Question: What is the date of the hearing as scheduled in the document?
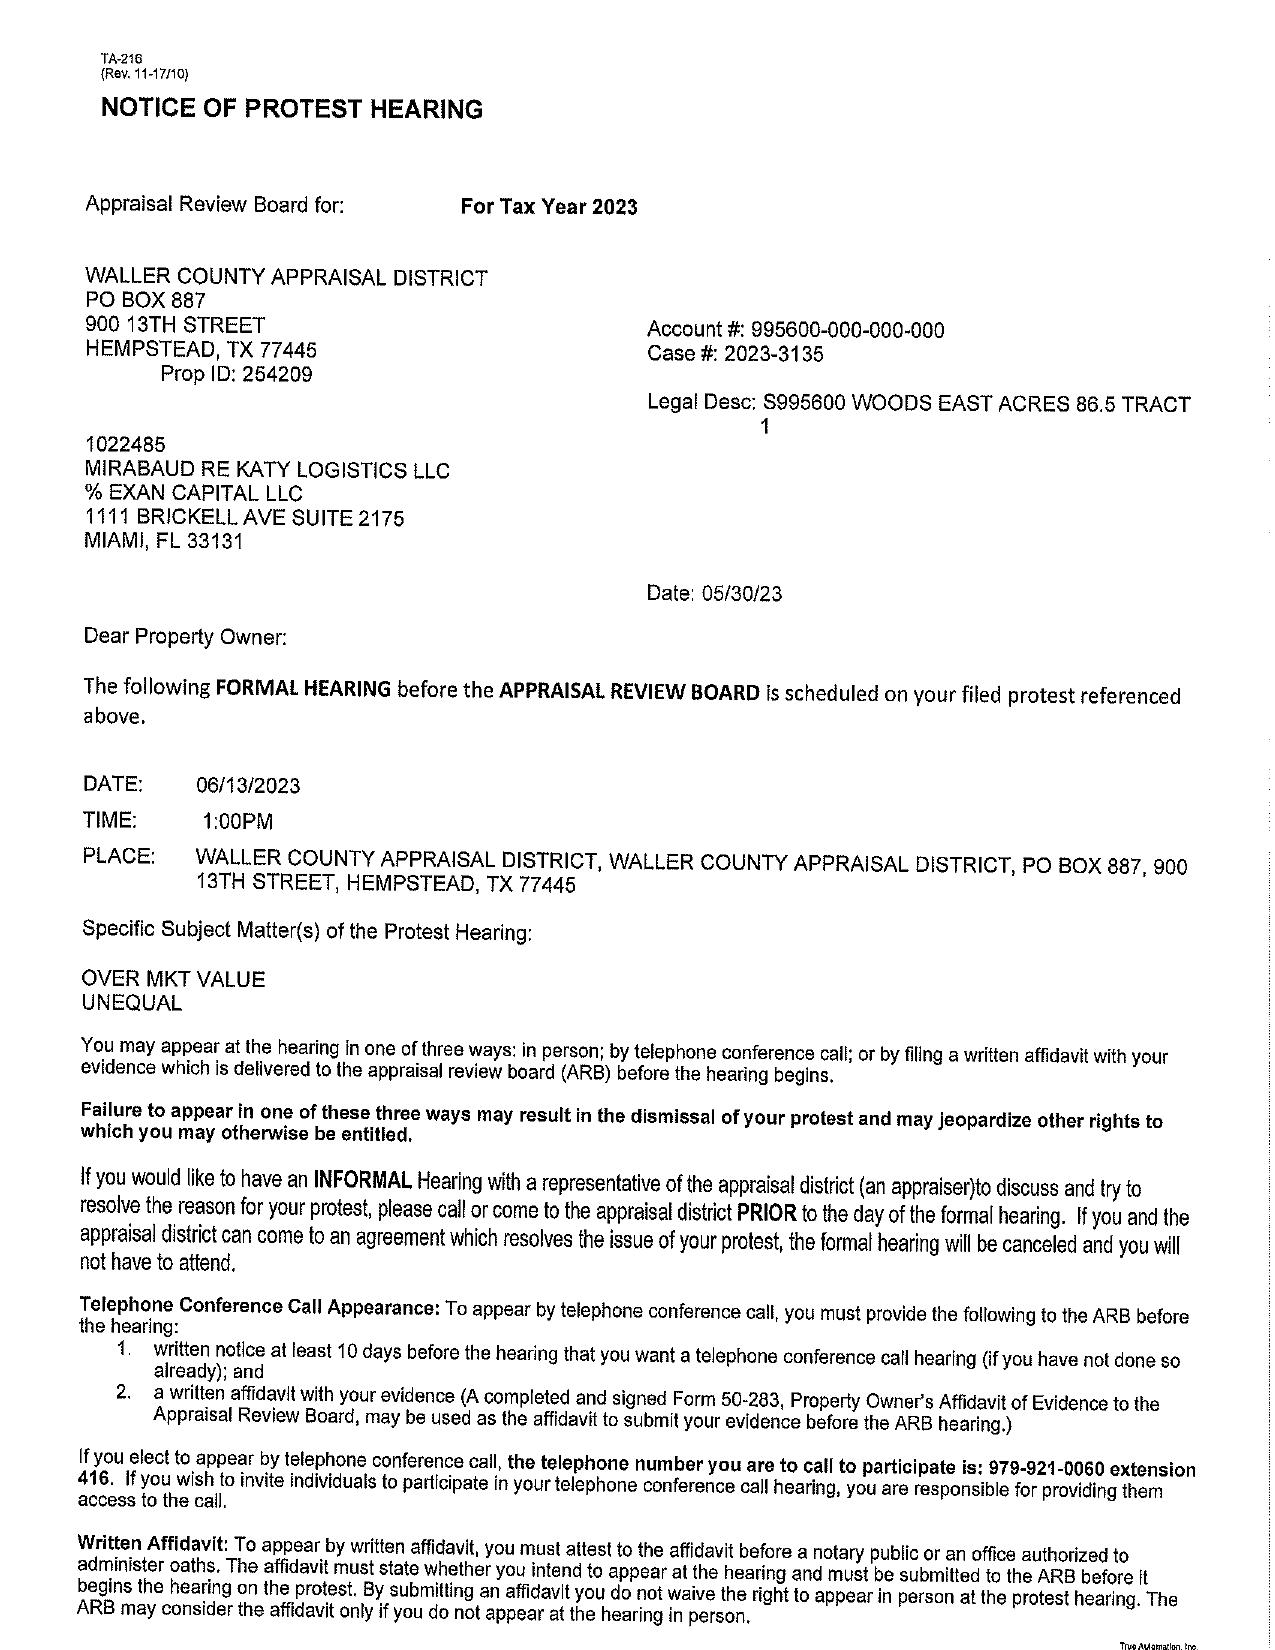
Answer: "6/13/23"